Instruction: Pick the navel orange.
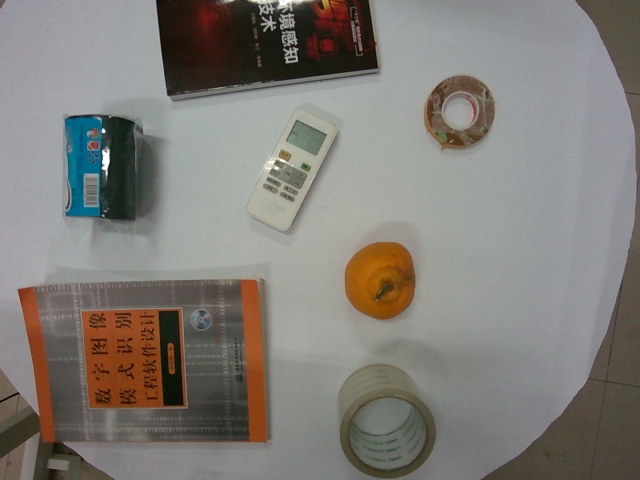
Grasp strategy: vertical